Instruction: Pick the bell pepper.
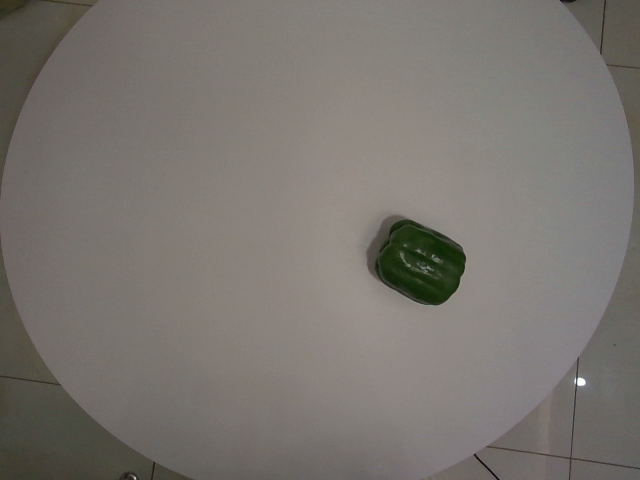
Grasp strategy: vertical